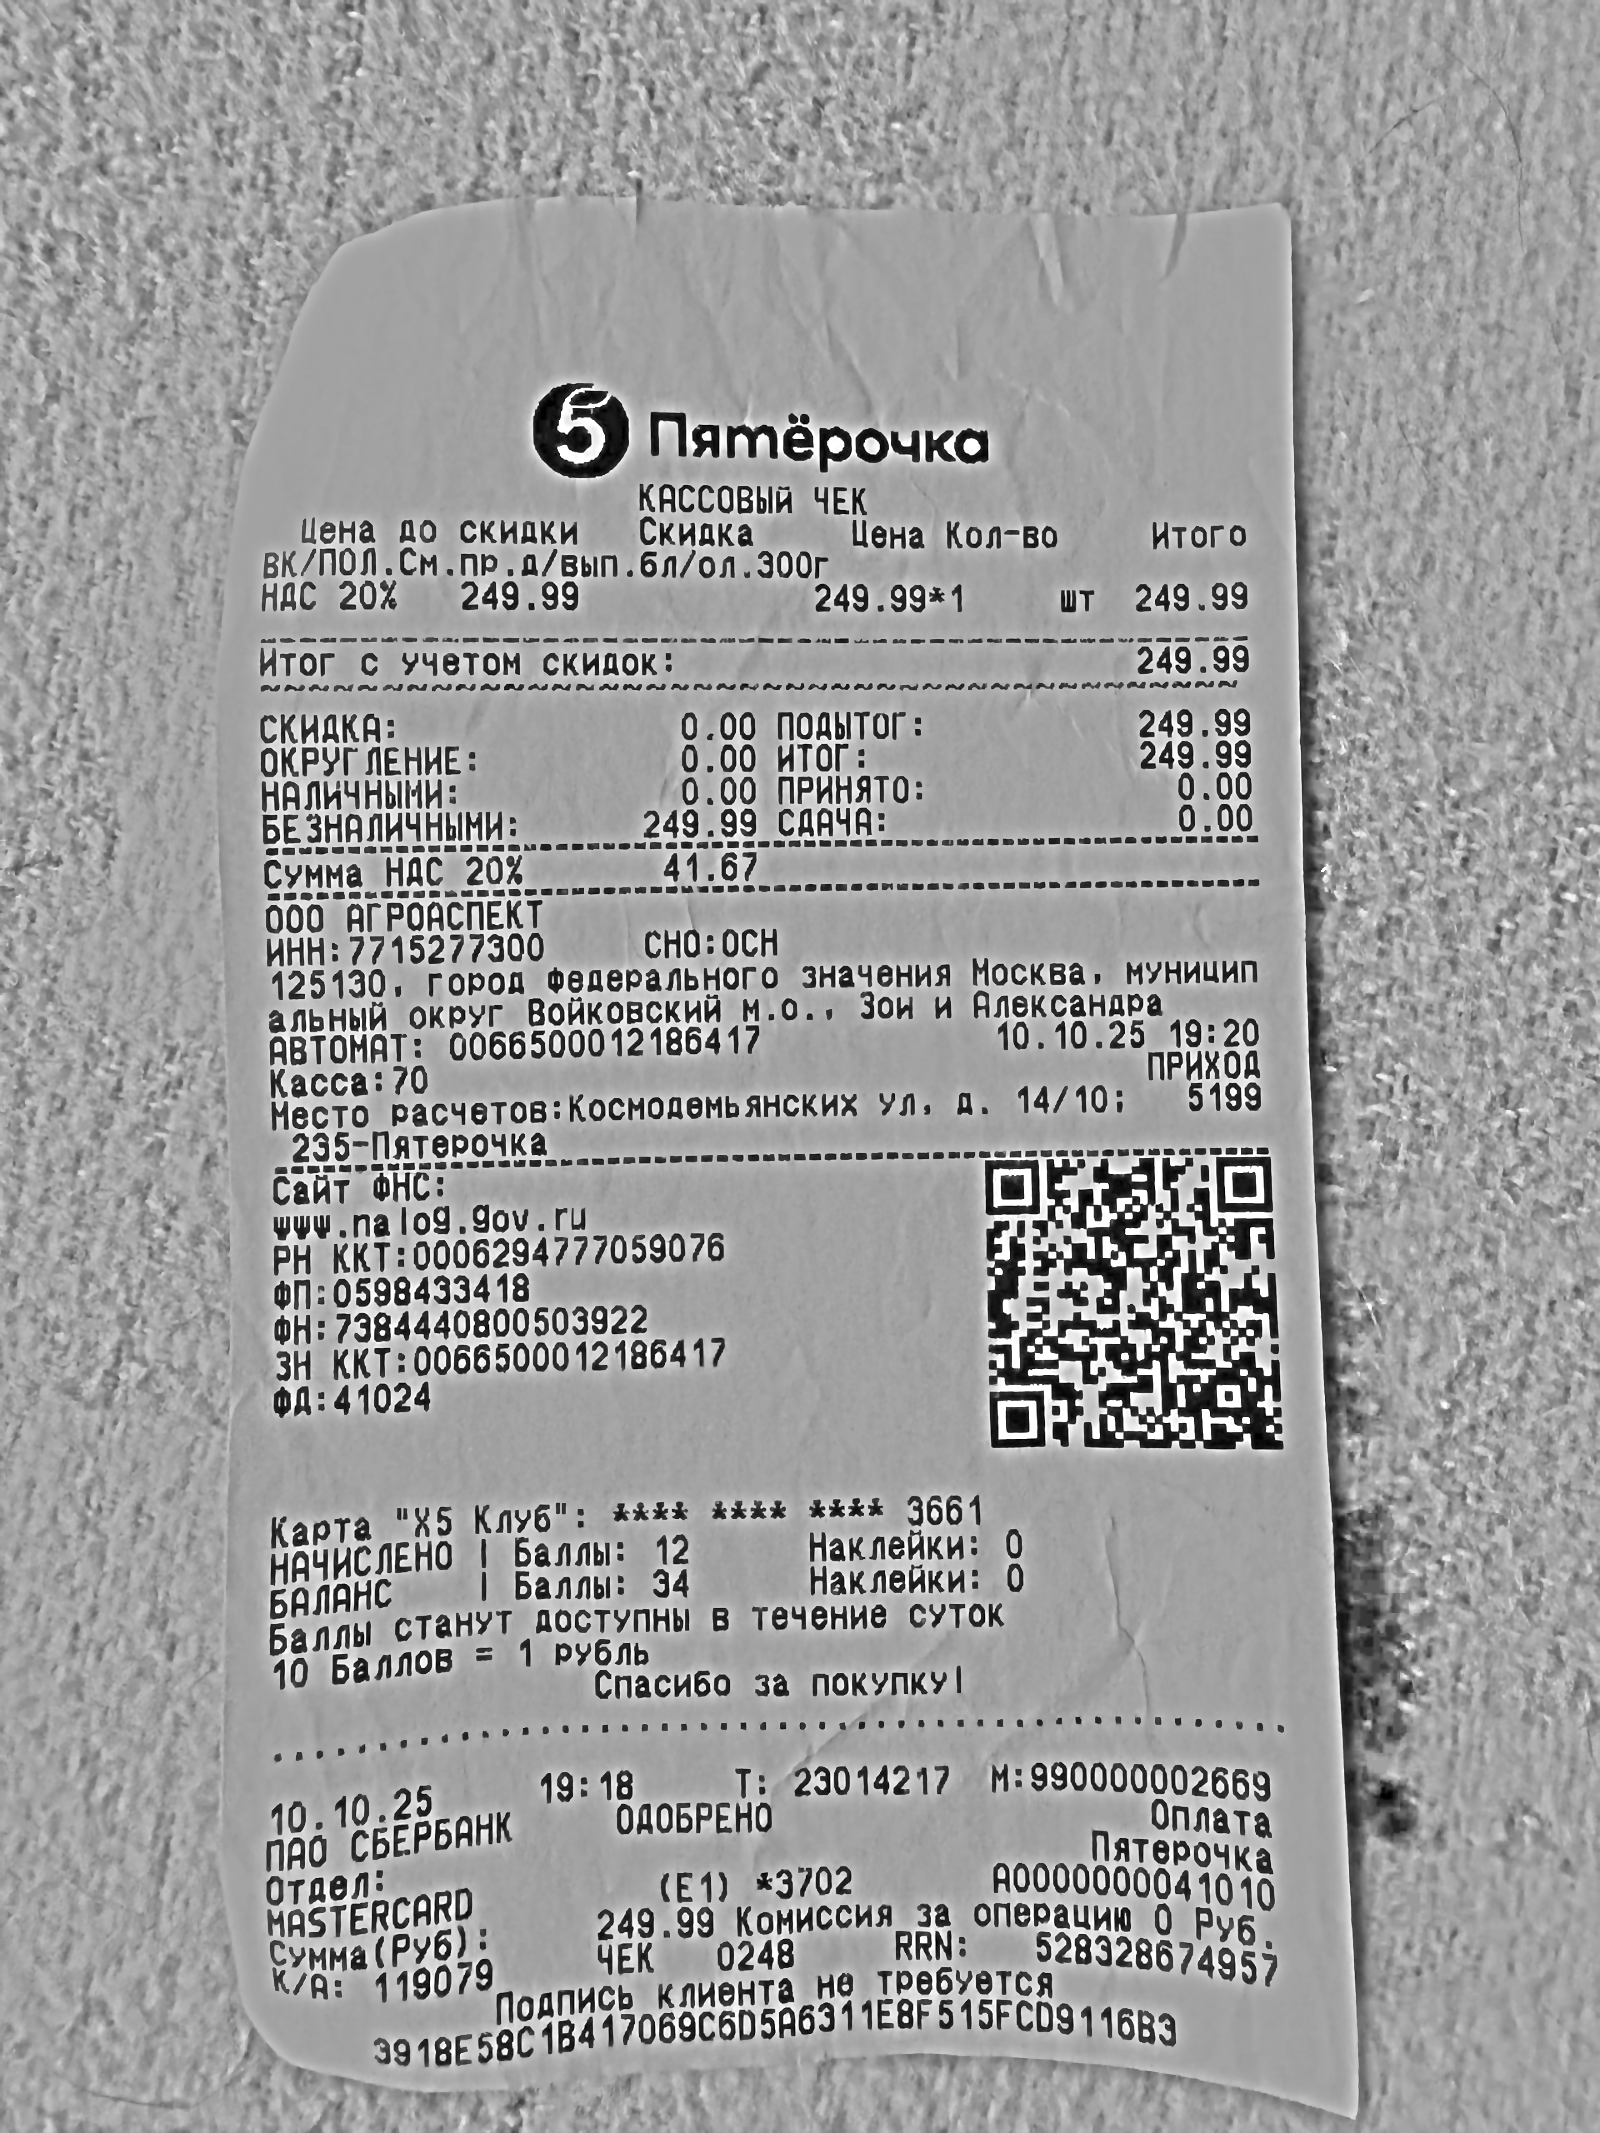
Продавец: ООО АГРОАСПЕКТ
ИНН: 7715277300
Дата: 10.10.25
Товары: ВК/ПОЛ.См.пр.,д/вып.бл/ол.300г
Количество: 1
Цена: 249.99
Сумма: 249.99
Итого: 249.99